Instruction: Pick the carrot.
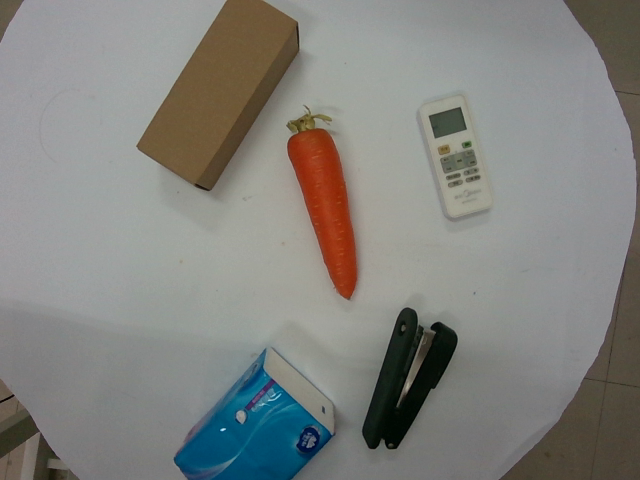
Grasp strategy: vertical